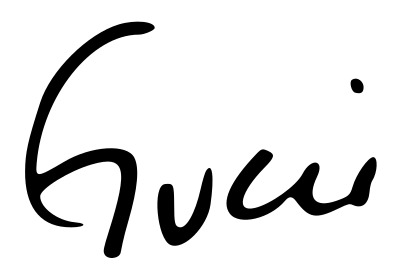
Signature of: gucci mane